Question: What jurisdiction, city, or county is the document associated with?
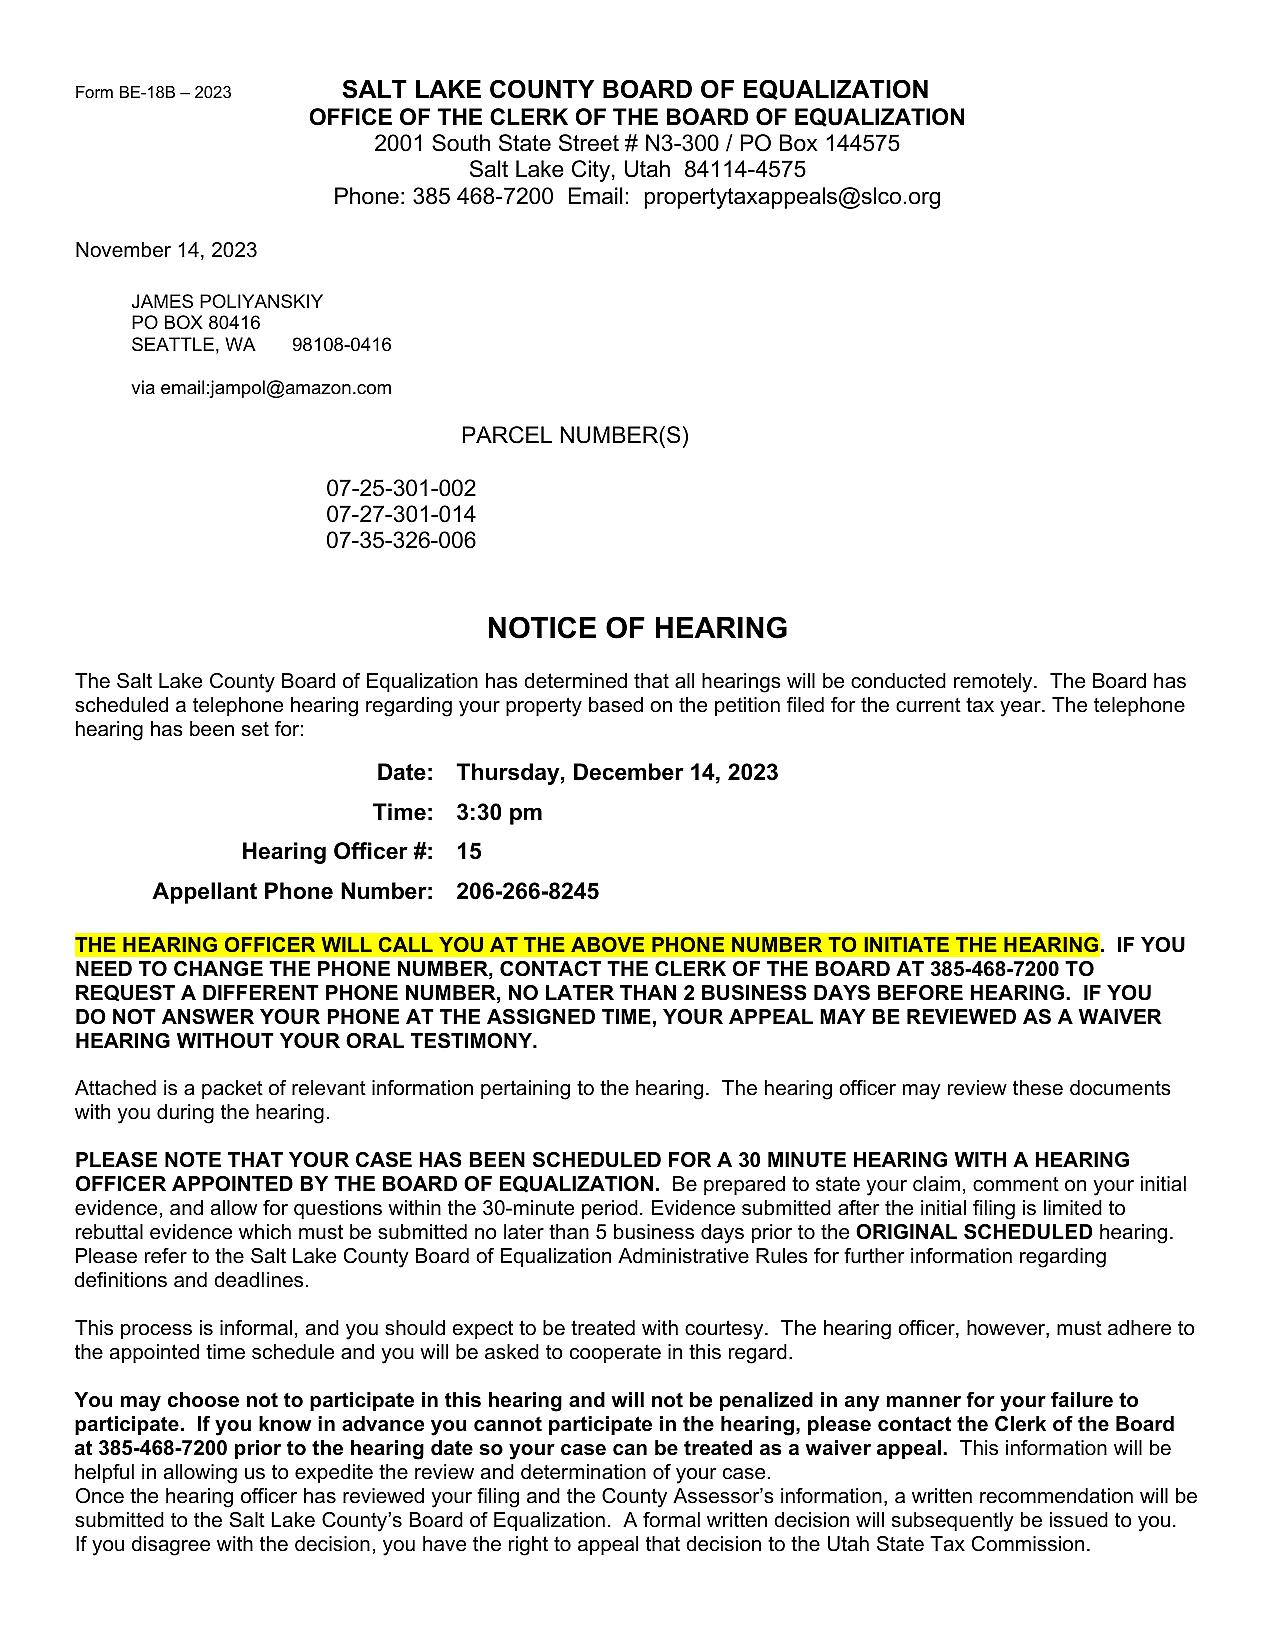
Answer: "Salt Lake County"